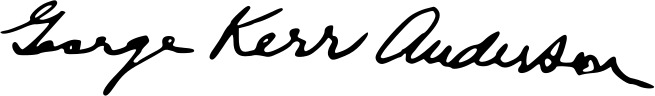
Signature of: george kerr anderson